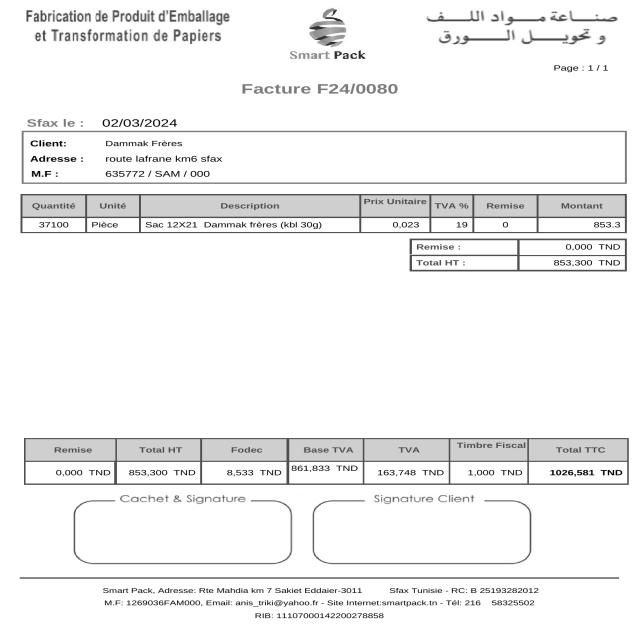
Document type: Invoice